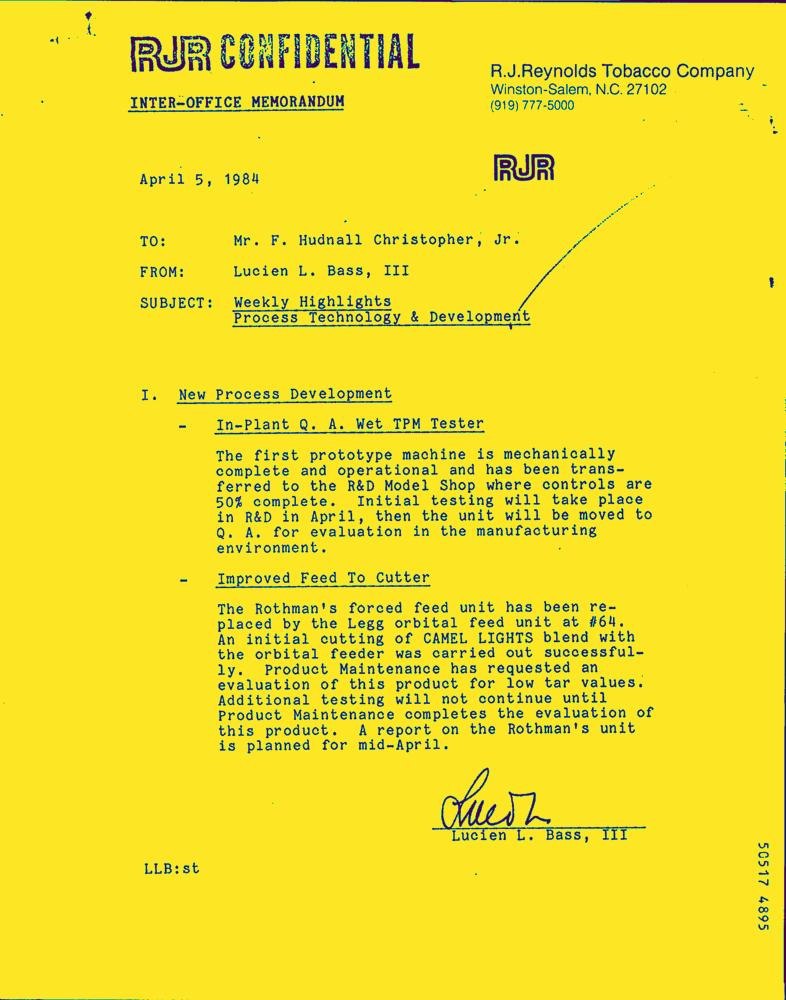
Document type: Letter-Doc